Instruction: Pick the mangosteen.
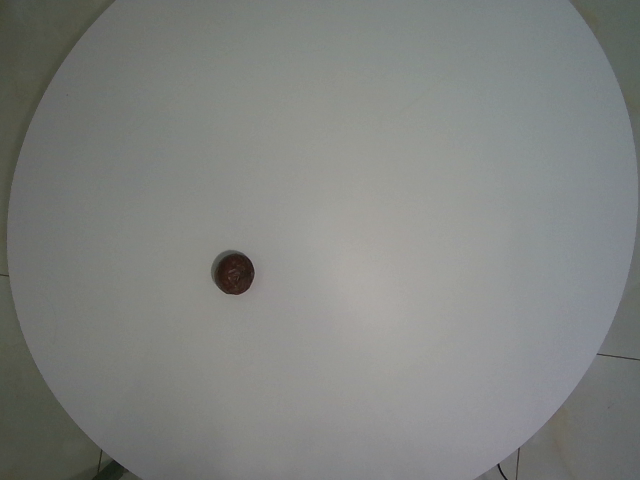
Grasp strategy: vertical